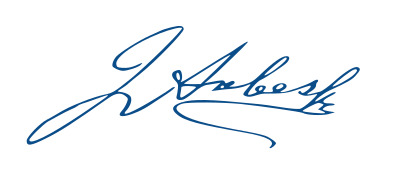
Signature of: jakub arbes